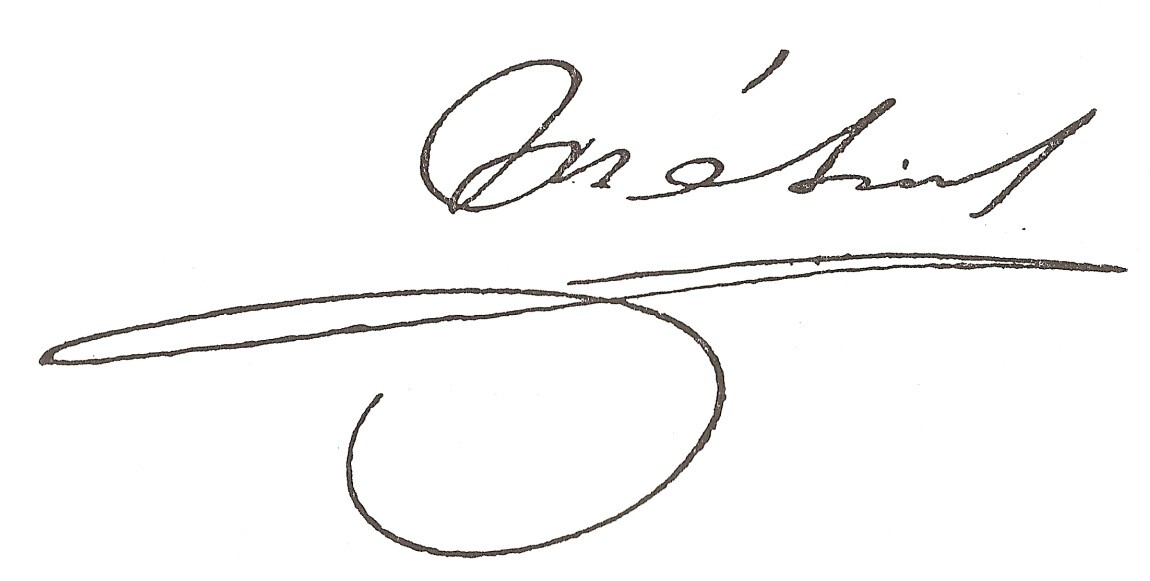
Signature of: étienne méhul